Question: What is the main concern?
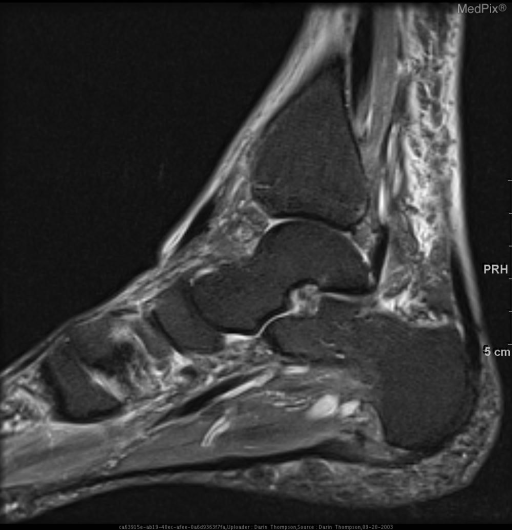
Answer: The findings suggest MRI:  Bone marrow edema within the lateral cuneiform bone with transverse fracture line.  Thickened plantar fascia with high T2 signal near calcaneal insertion also was seen consistent with plantar fasciitis.. High T2 signal seen within a thickened plantar fascia near calcaneous.. The patient might have a history of Foot pain.  History of plantar fasciitis..